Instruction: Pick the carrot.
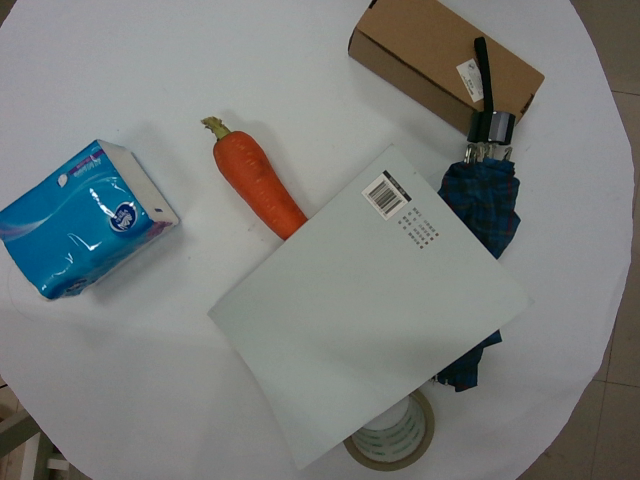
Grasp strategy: vertical